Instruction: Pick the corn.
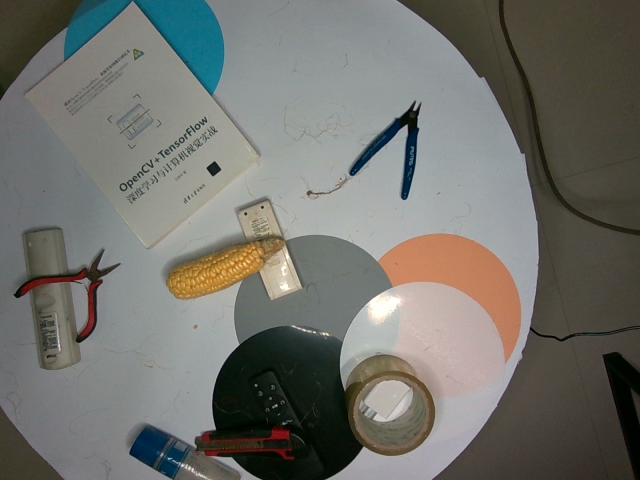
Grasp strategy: vertical